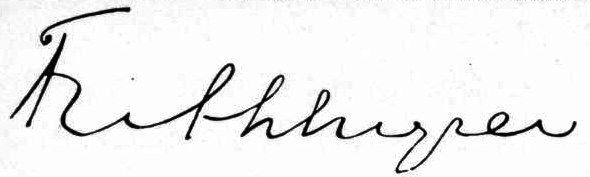
Signature of: frithjof ingier